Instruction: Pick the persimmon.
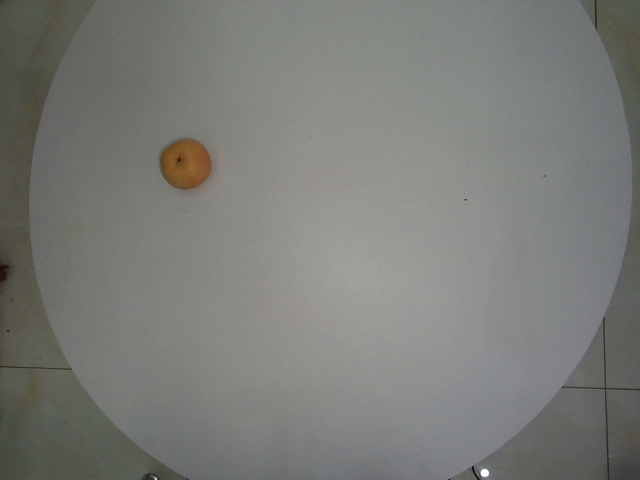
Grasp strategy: vertical